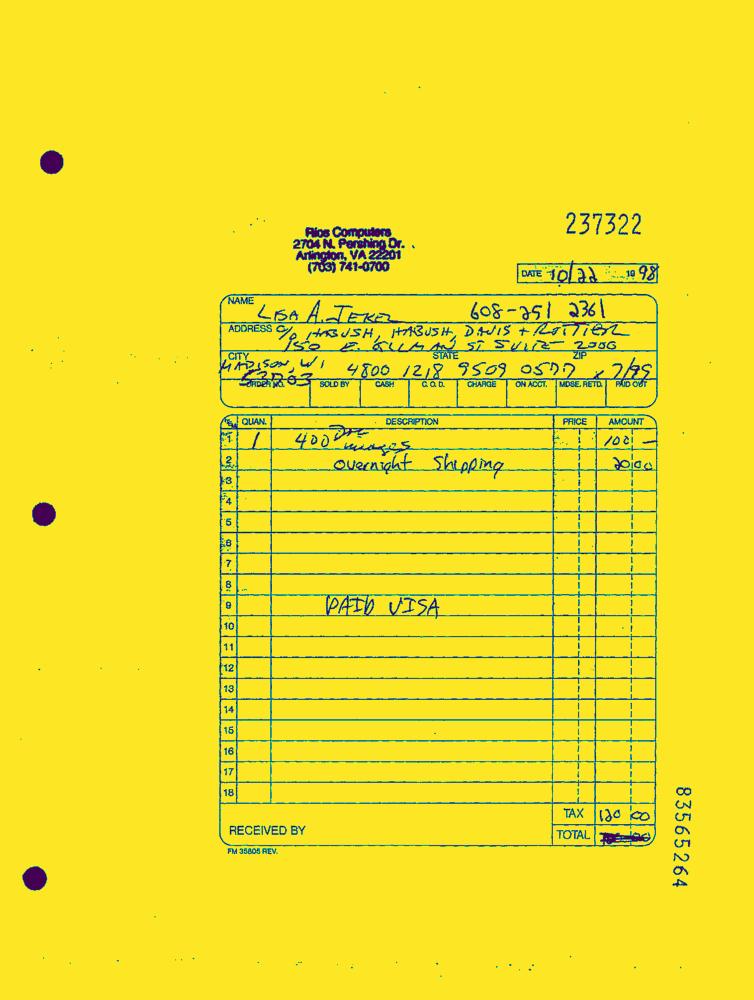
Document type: Invoice-Doc